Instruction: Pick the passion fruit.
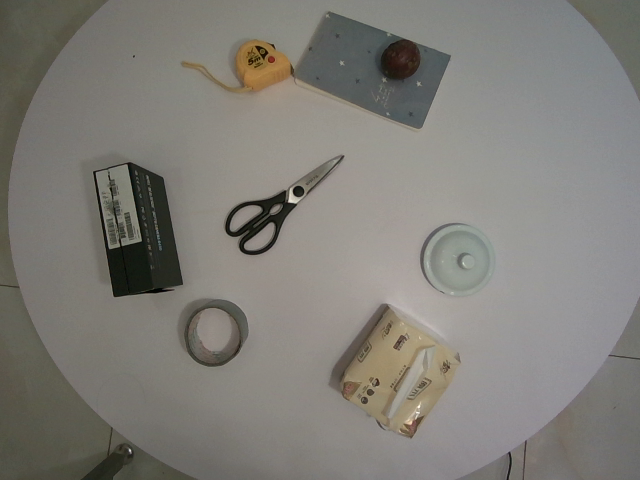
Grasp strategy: vertical